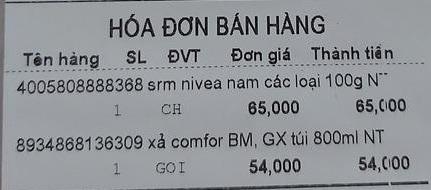
HÓA ĐƠN BÁN HÀNG

<table>
<tr>
<th>Tên hàng</th>
<th>SL</th>
<th>ĐVT</th>
<th>Đơn giá</th>
<th>Thành tiền</th>
</tr>
<tr>
<td>4005808888368 srm nivea nam các loại 100g N""</td>
<td>1</td>
<td>CH</td>
<td>65,000</td>
<td>65,000</td>
</tr>
<tr>
<td>8934868136309 xả comfor BM, GX túi 800ml NT</td>
<td>1</td>
<td>GOI</td>
<td>54,000</td>
<td>54,000</td>
</tr>
</table>